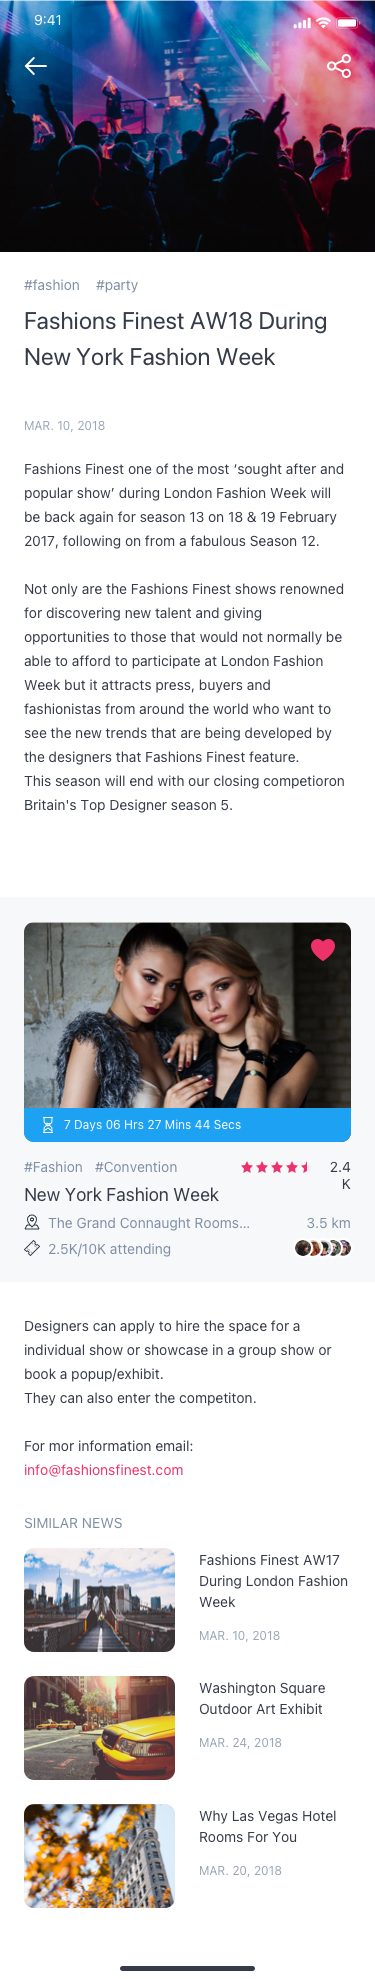
Text in this UI design:
Fashions Finest one of the most ‘sought after and popular show’ during London Fashion Week will be back again for season 13 on 18 & 19 February 2017, following on from a fabulous Season 12.

Not only are the Fashions Finest shows renowned for discovering new talent and giving opportunities to those that would not normally be able to afford to participate at London Fashion Week but it attracts press, buyers and fashionistas from around the world who want to see the new trends that are being developed by the designers that Fashions Finest feature.
This season will end with our closing competioron Britain's Top Designer season 5.
"Bottled Art" Wine Painting Nigh
#fashion
#convention
7 Days 06 Hrs 27 Mins 44 Secs
2568/10K attending
The Grand Connaught Rooms…
3.5 km
2.4K
Designers can apply to hire the space for a individual show or showcase in a group show or book a popup/exhibit.
They can also enter the competiton.

For mor information email: info@fashionsfinest.com
SIMILAR NEWS
Fashions Finest AW17 During London Fashion Week
Mar. 10, 2018
Washington Square Outdoor Art Exhibit
Mar. 24, 2018
Why Las Vegas Hotel Rooms For You
Mar. 20, 2018
Fashions Finest AW18 During New York Fashion Week
Mar. 10, 2018
#fashion
#party